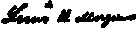
Signature of: lewis h morgan